Question: What do the imaging results show?
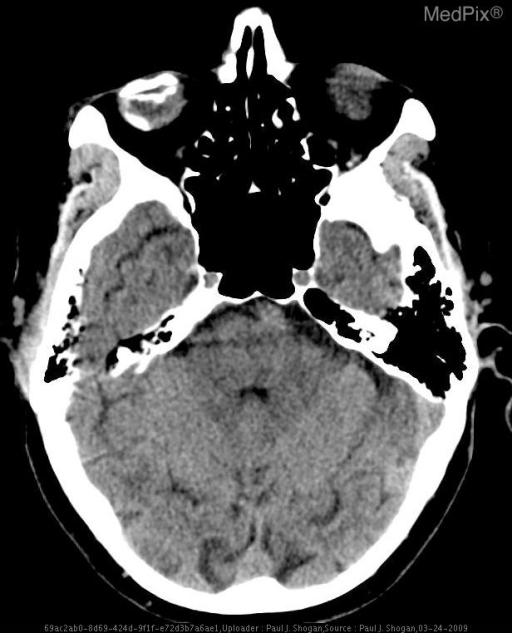
Answer: The imaging shows •  Patient 1: Scleral plaques and phthisis bulbi ("wood eye")
» Axial NECT shows calcified scleral plaques in the left globe at the insertion sites of the medial and lateral rectus muscles. The right globe is calcified and shrunken, indicative of phthisis bulbi.

•  Patients 2 and 3: Optic Drusen
» Axial NECT shows a punctate calcification near the optic discs. The right globe is calcified and shrunken, indicative of phthisis bulbi..